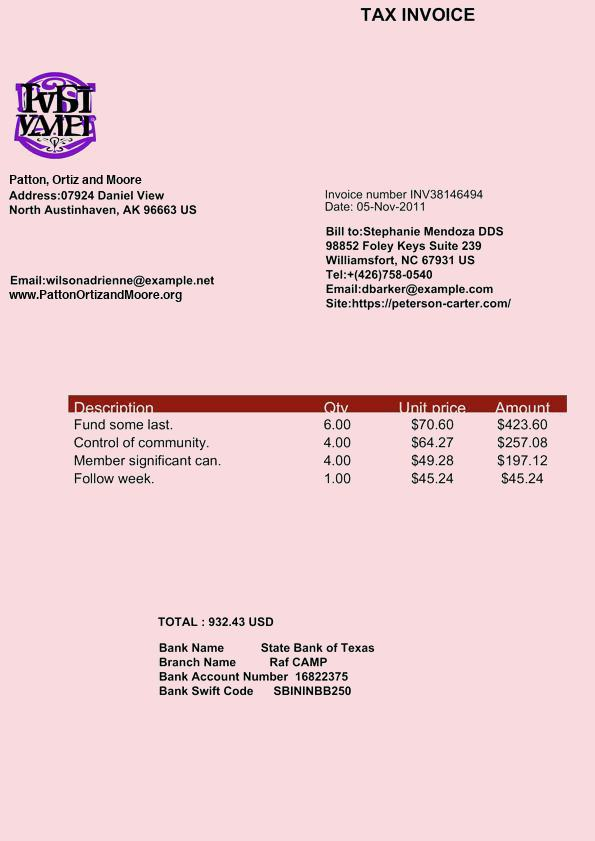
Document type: Invoice